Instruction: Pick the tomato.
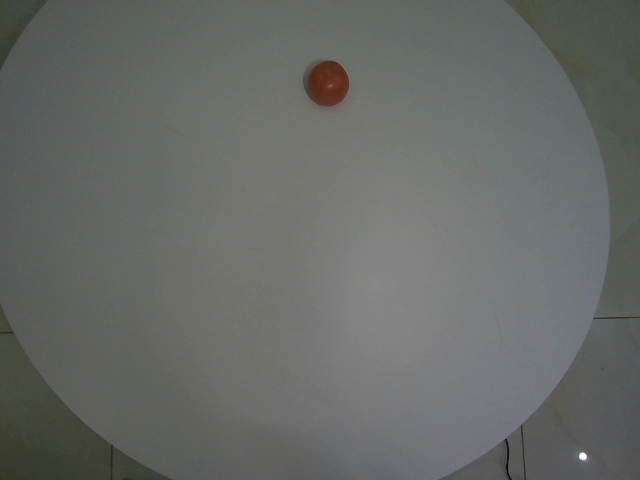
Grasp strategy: vertical